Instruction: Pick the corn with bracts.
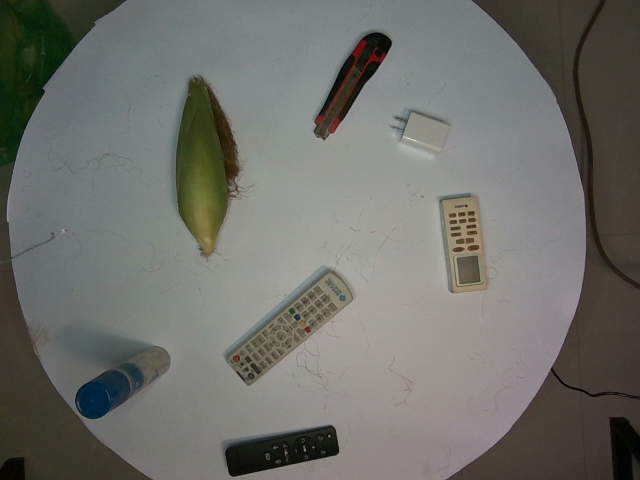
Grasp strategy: vertical